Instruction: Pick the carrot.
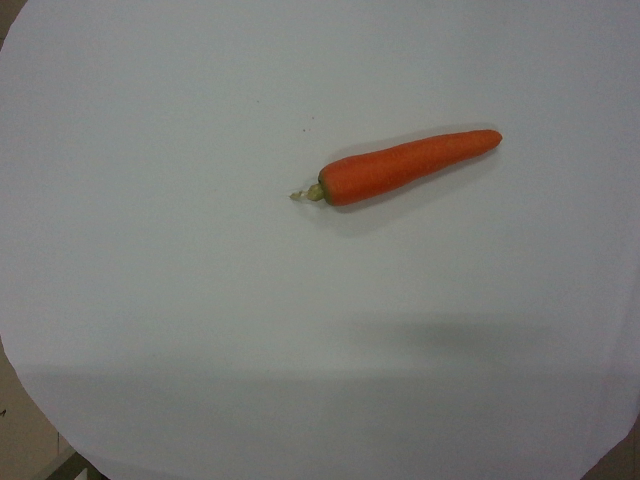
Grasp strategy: vertical